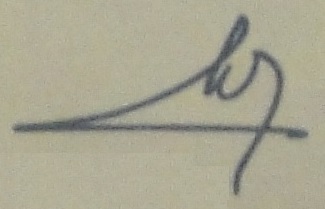
Signature of: mercedes marcó del pont